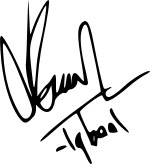
Signature of: iqbaal ramadhan